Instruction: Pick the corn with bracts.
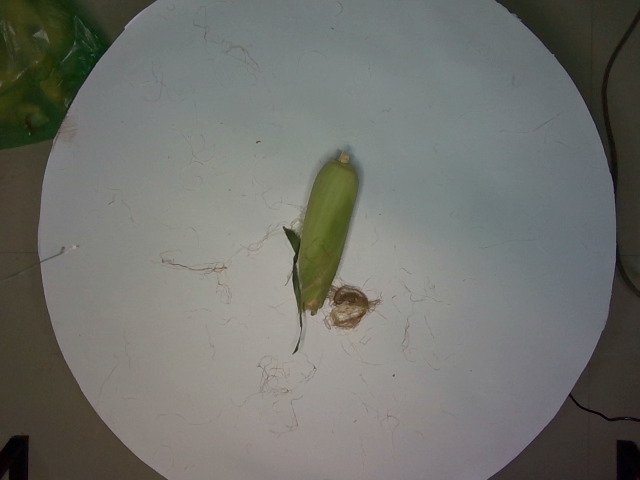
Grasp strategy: vertical